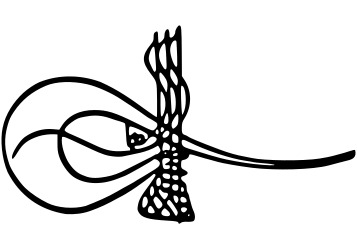
Signature of: murad iii